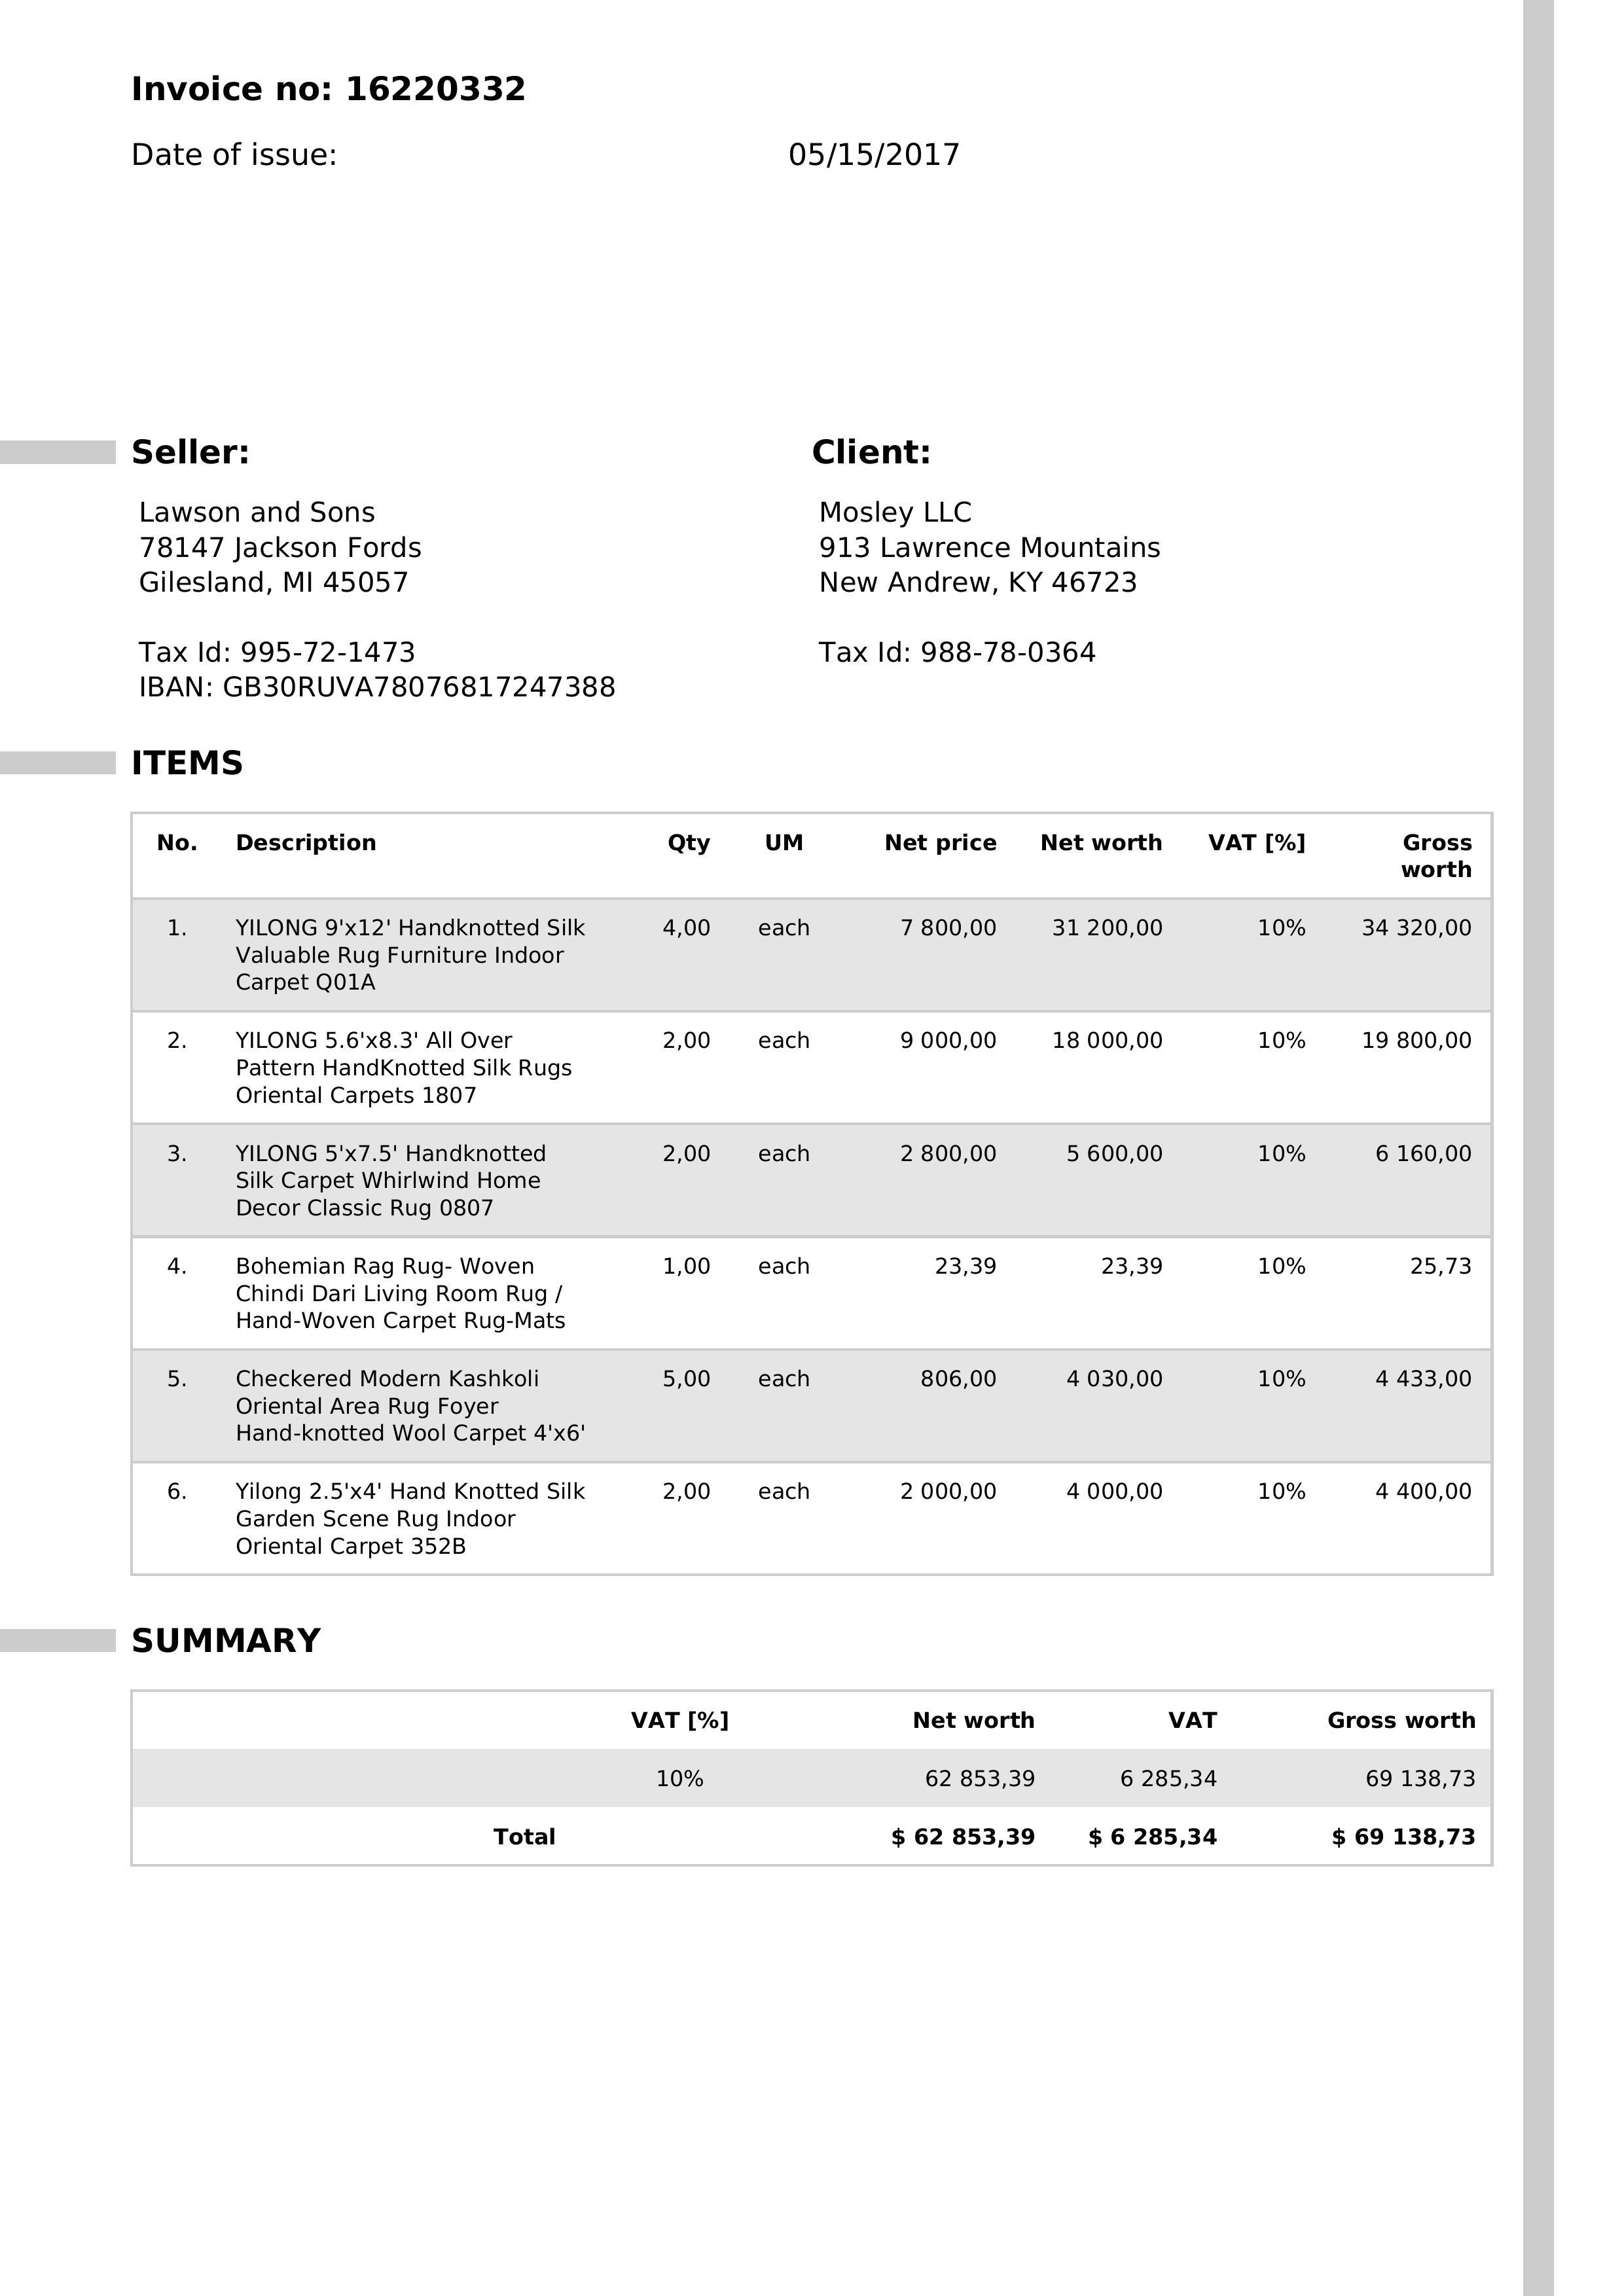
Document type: Invoice